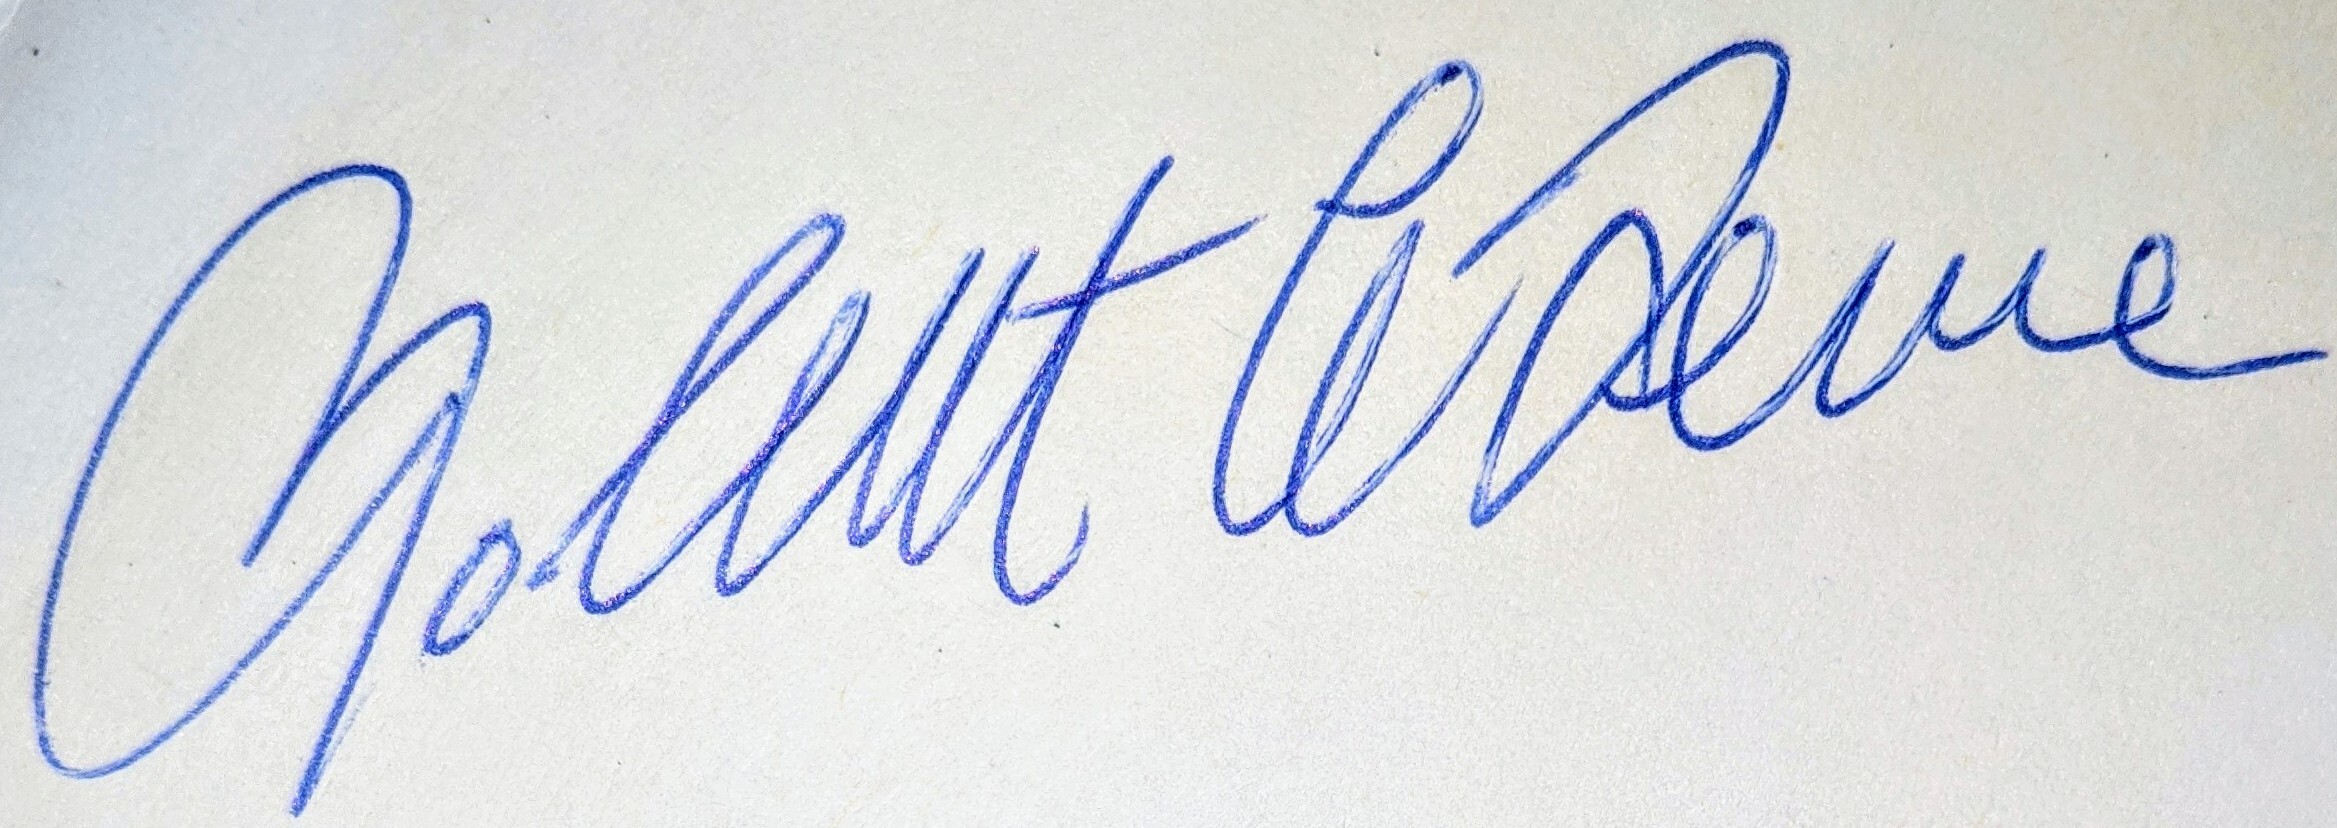
Signature of: robert lefevre